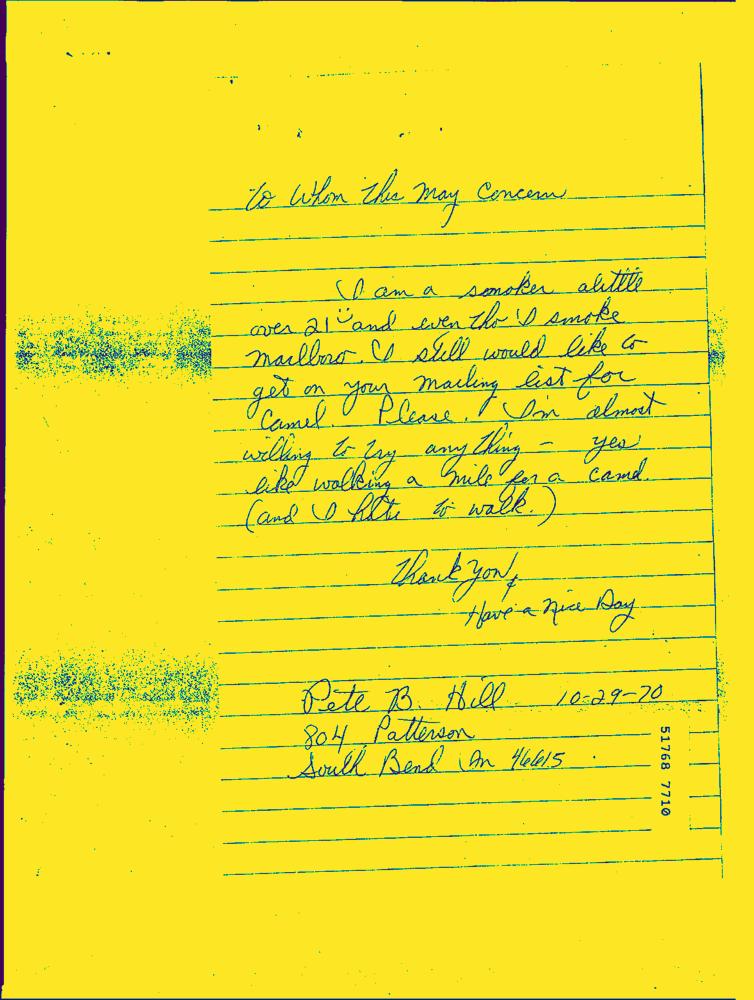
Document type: Hand-Written